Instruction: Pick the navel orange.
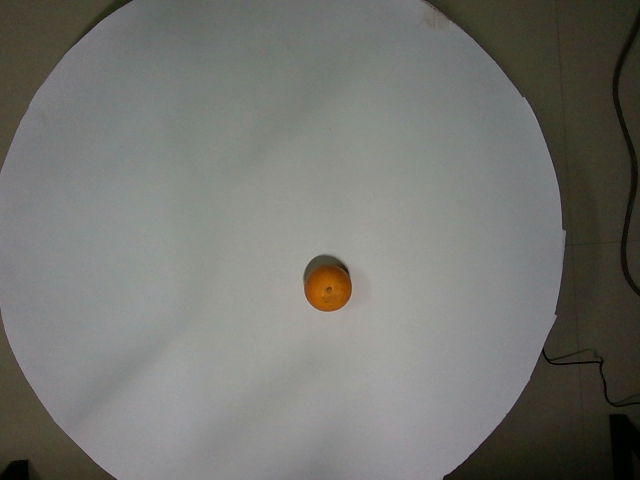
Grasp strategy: vertical